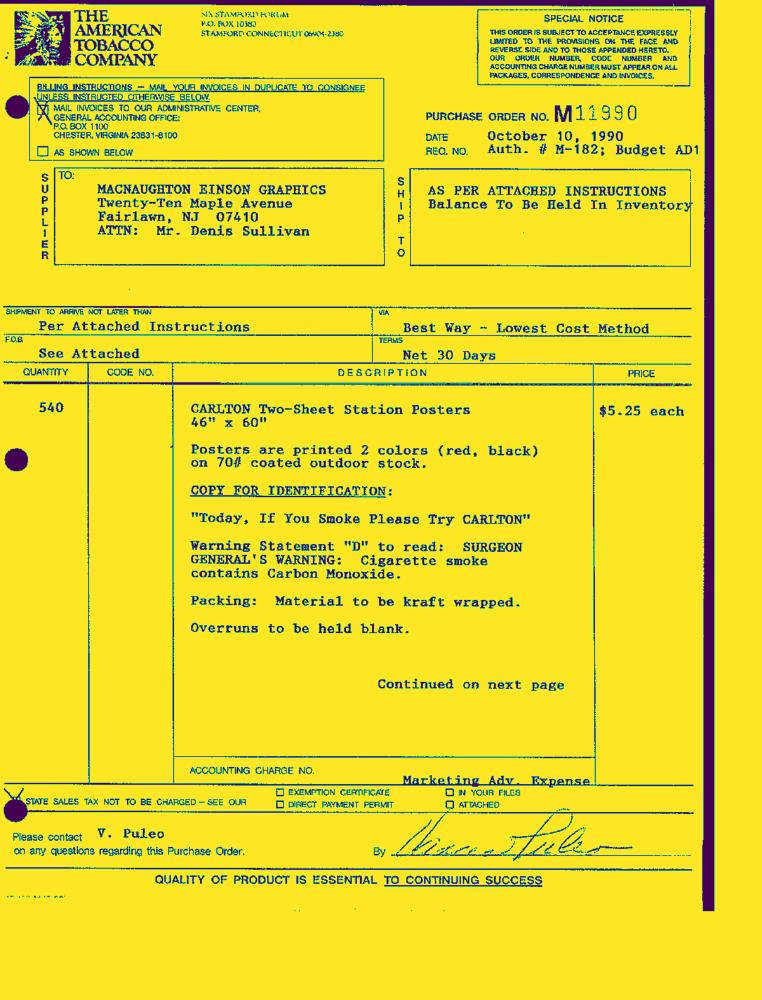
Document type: Invoice-Doc